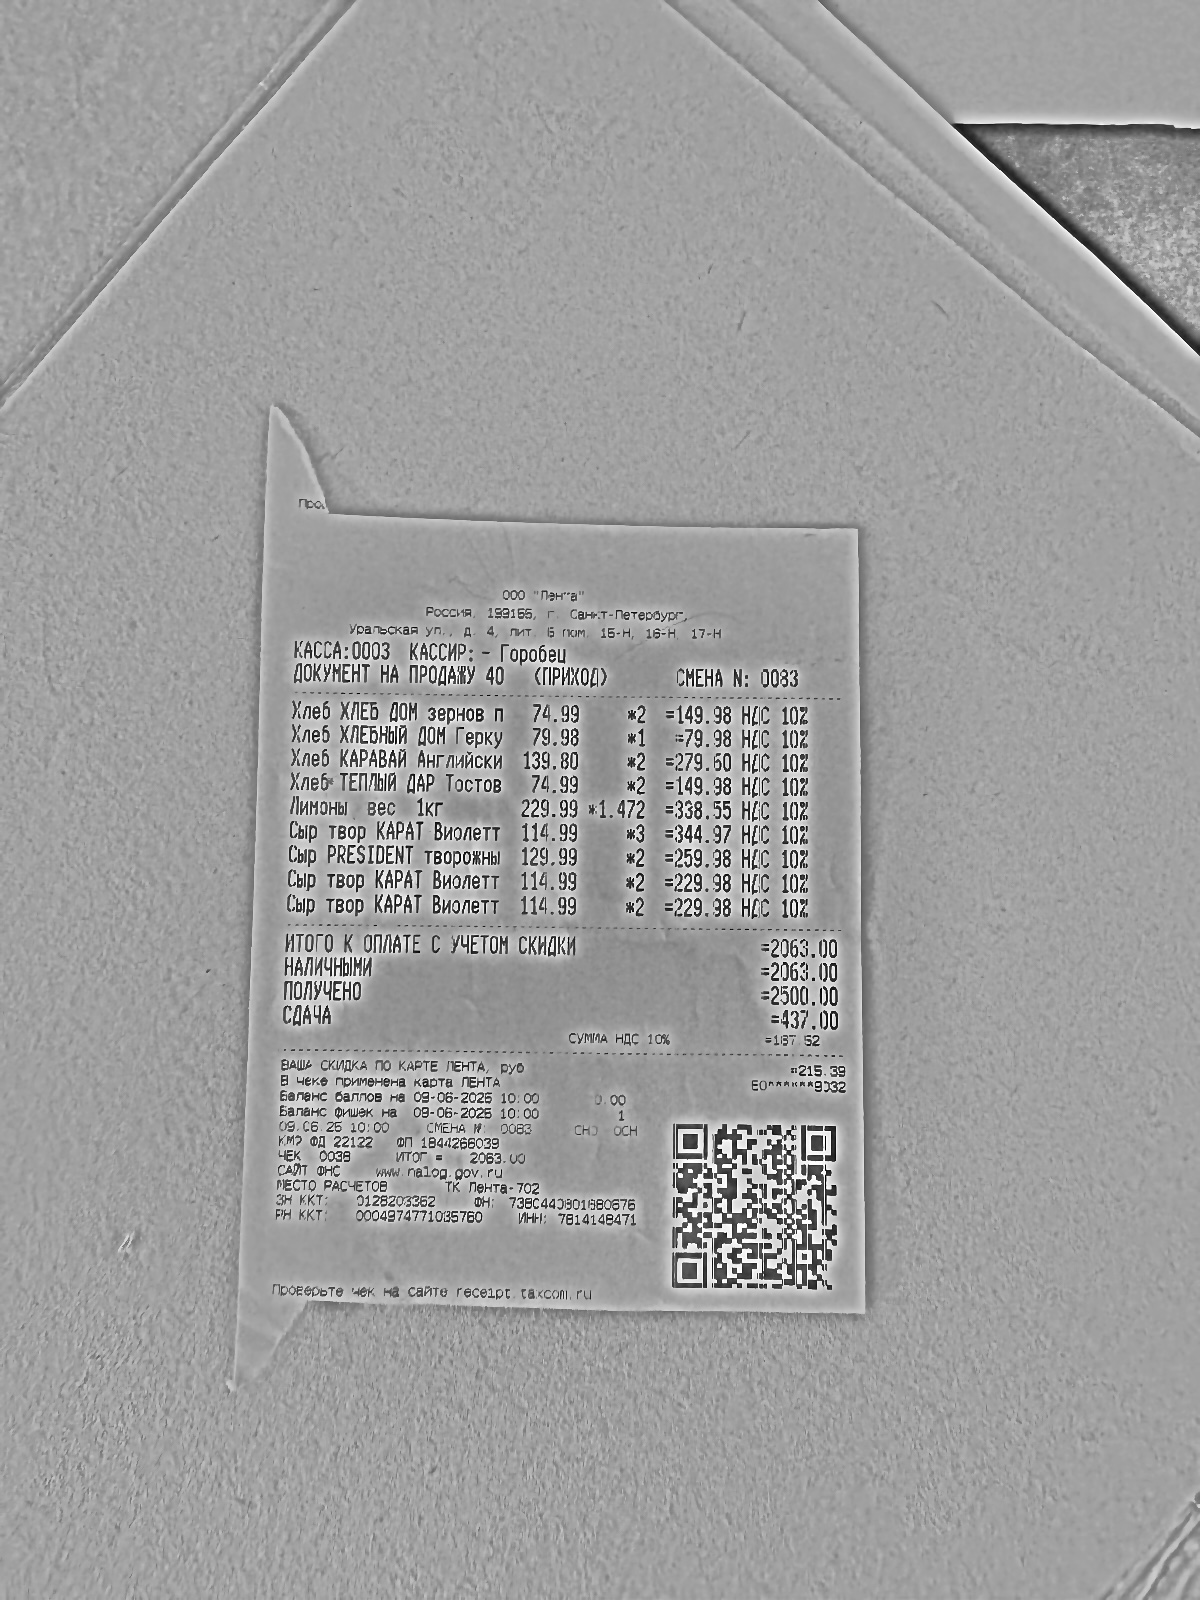
Продавец: ООО "Лента"
ИНН: 7814148471
Дата: 09.06.25
Товары: Хлеб ХЛЕБ ДОМ зернов п; Хлеб ХЛЕБНЫЙ ДОМ Герку; Хлеб КАРАВАЙ Английски; Хлеб ТЕПЛЫЙ ДАР Тостов; Лимоны вес 1кг; Сыр твор КАРАТ Виолетт; Сыр PRESIDENT творожны; Сыр твор КАРАТ Виолетт; Сыр твор КАРАТ Виолетт
Количество: 2; 1; 2; 2; 1.472; 3; 2; 2; 2
Цена: 74.99; 79.98; 139.80; 74.99; 229.99; 114.99; 129.99; 114.99; 114.99
Сумма: 149.98; 79.98; 279.60; 149.98; 338.55; 344.97; 259.98; 229.98; 229.98
Итого: 2063.00